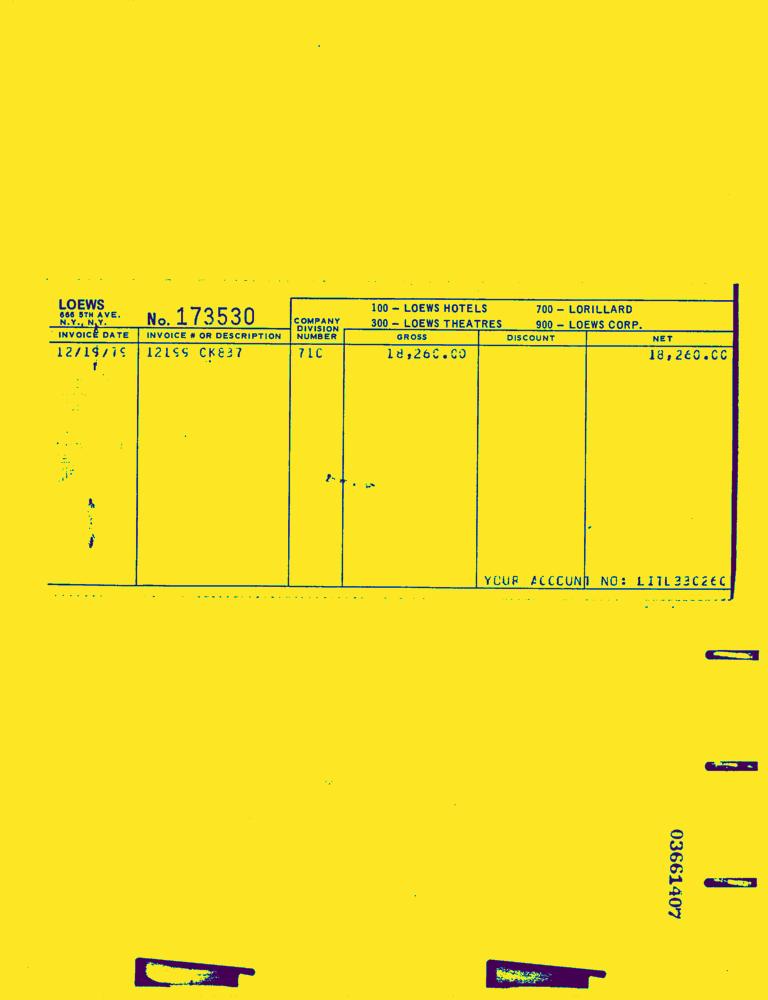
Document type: Invoice-Doc